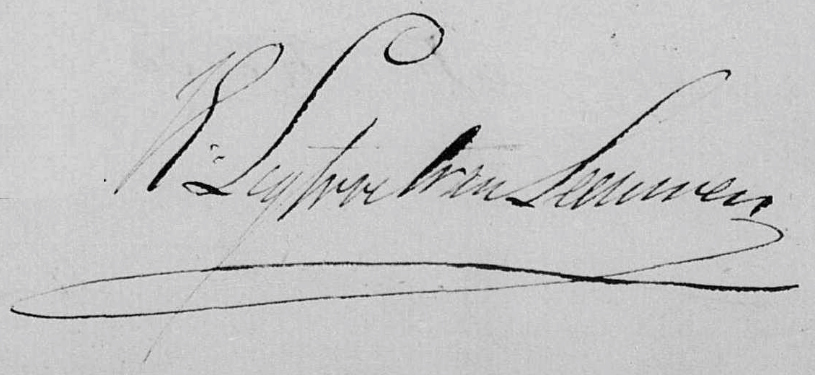
Signature of: jan ernst ligtvoet van leeuwen